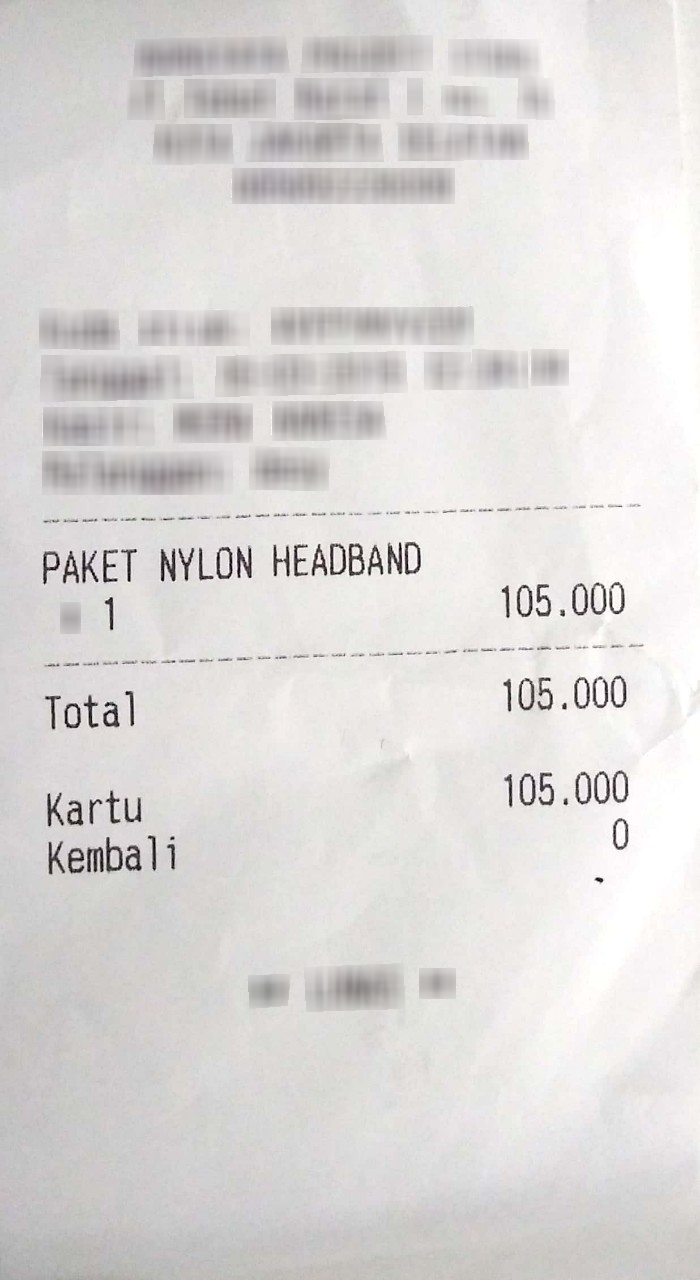
Number of items: 3
Total: 105.000
OCR text regions:
text: PAKET
text: NYLON
text: HEADBAND
text: 1
text: 105.000
text: Total
text: 105.000
text: Kartu
text: 105.000
text: Kembali
text: 0